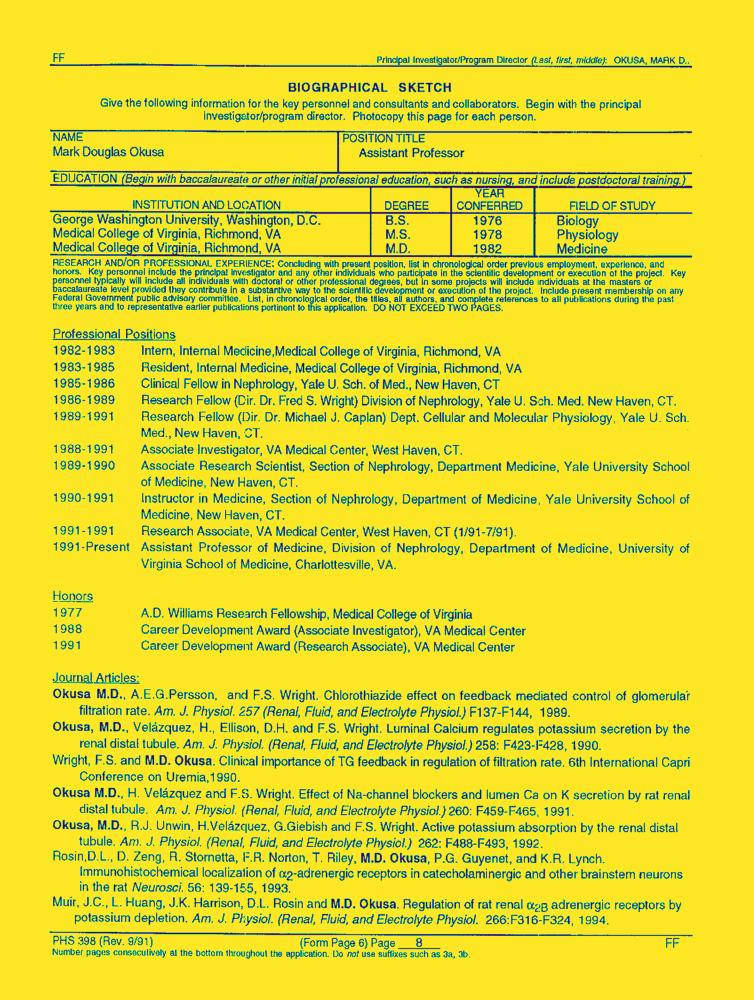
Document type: Resume-Doc